Question: What is the date of the hearing as scheduled in the document?
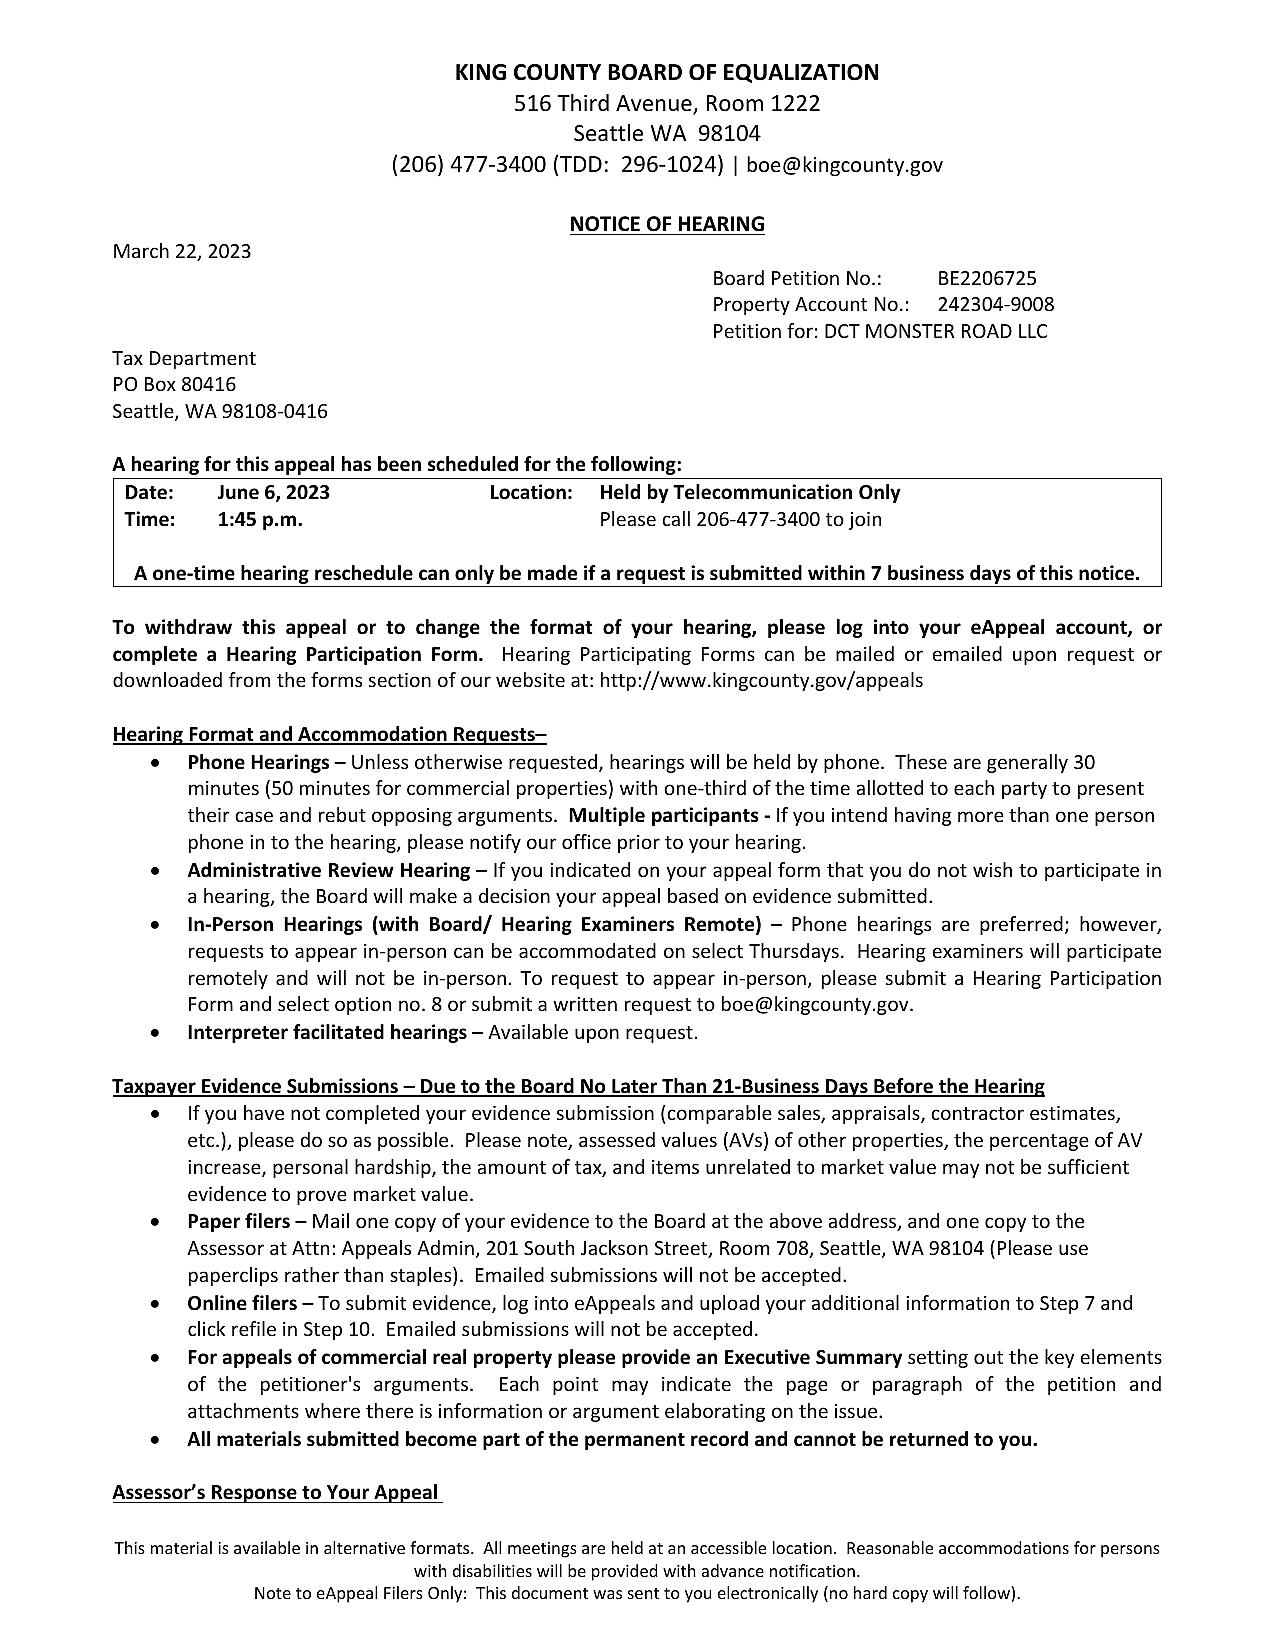
Answer: "6-Jun-23"